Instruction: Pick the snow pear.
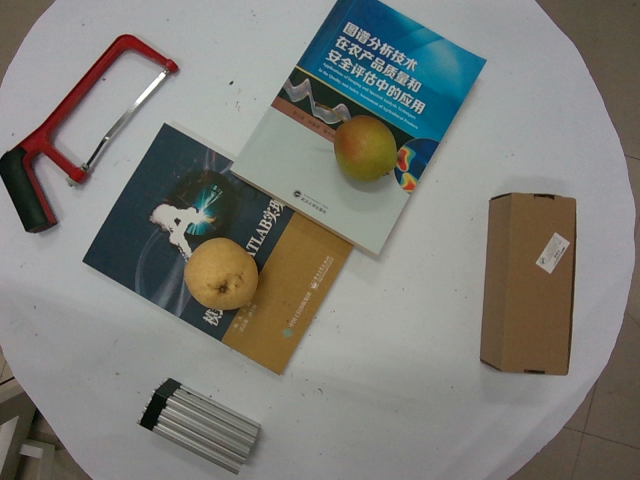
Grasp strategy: vertical